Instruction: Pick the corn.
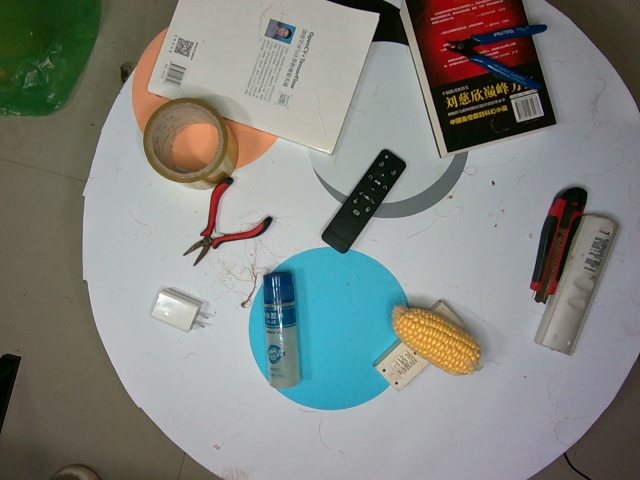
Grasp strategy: vertical